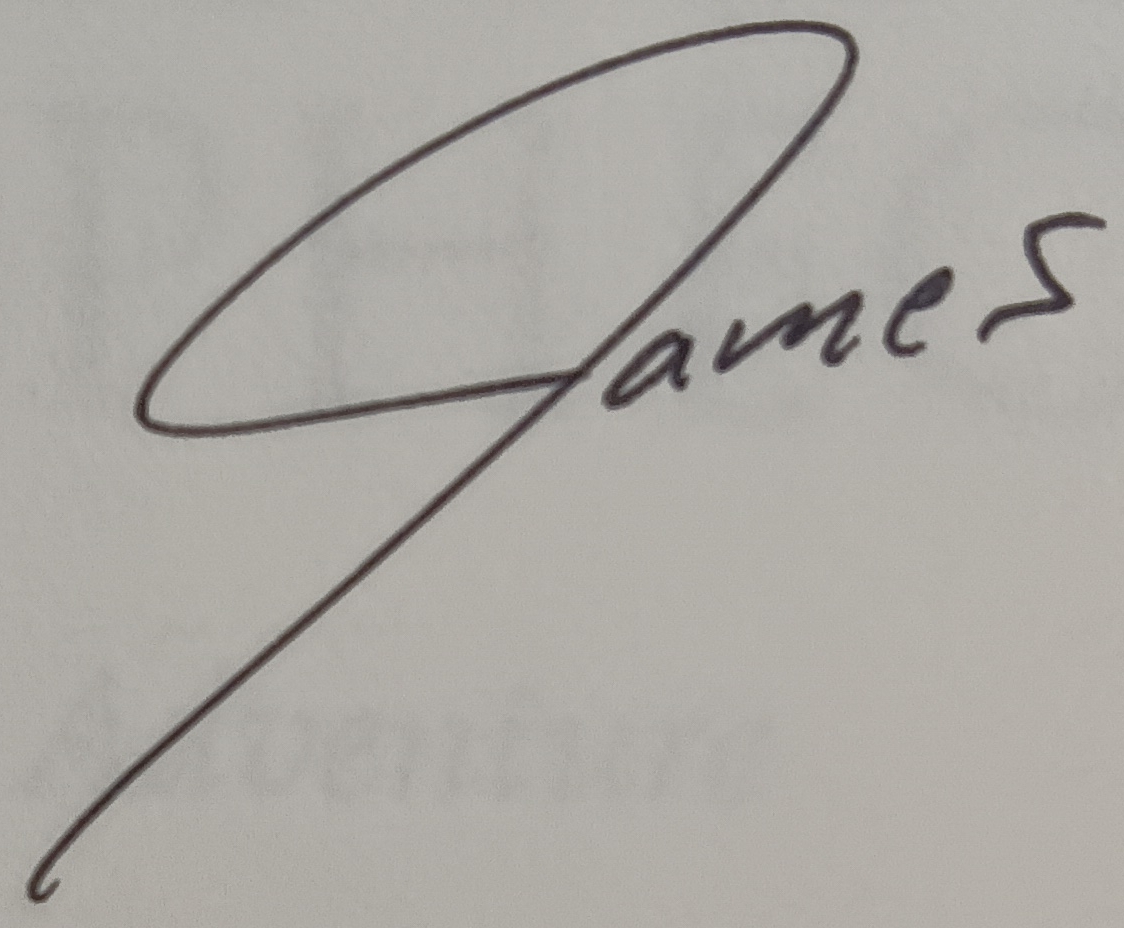
Signature of: james redfield